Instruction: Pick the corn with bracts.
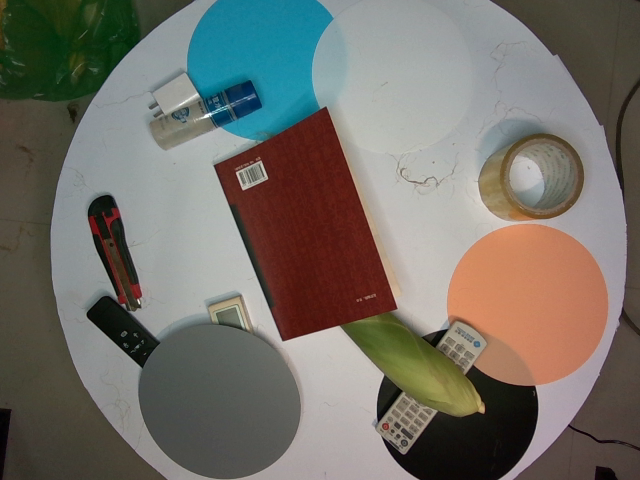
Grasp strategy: vertical